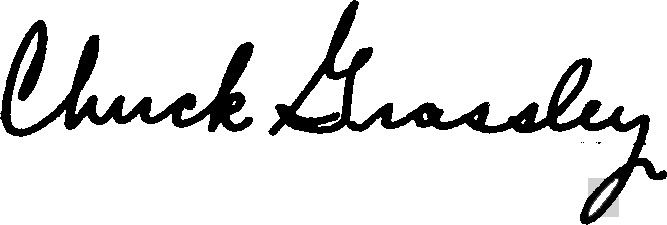
Signature of: chuck grassley